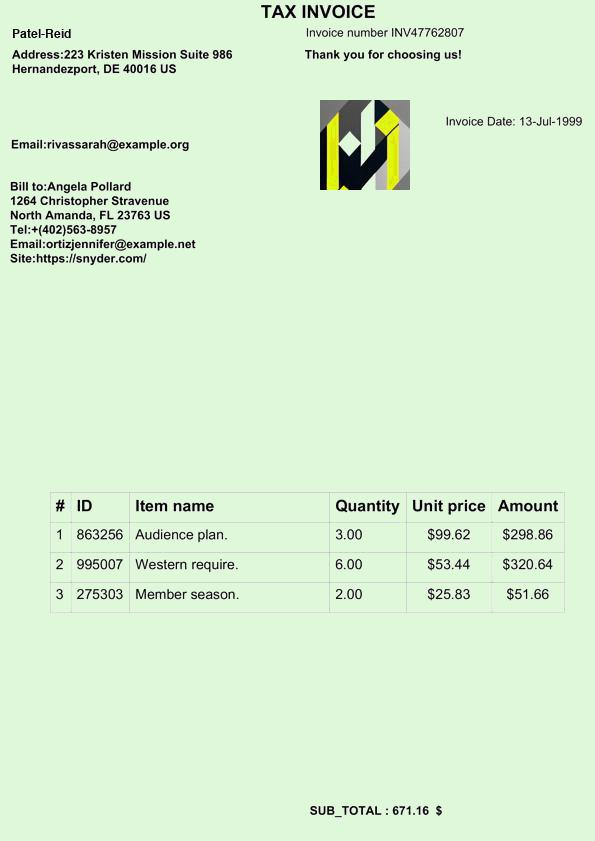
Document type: Invoice